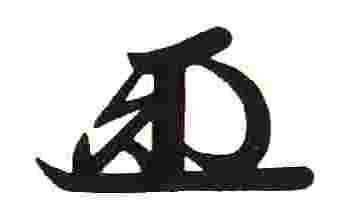
Signature of: tokugawa ienari